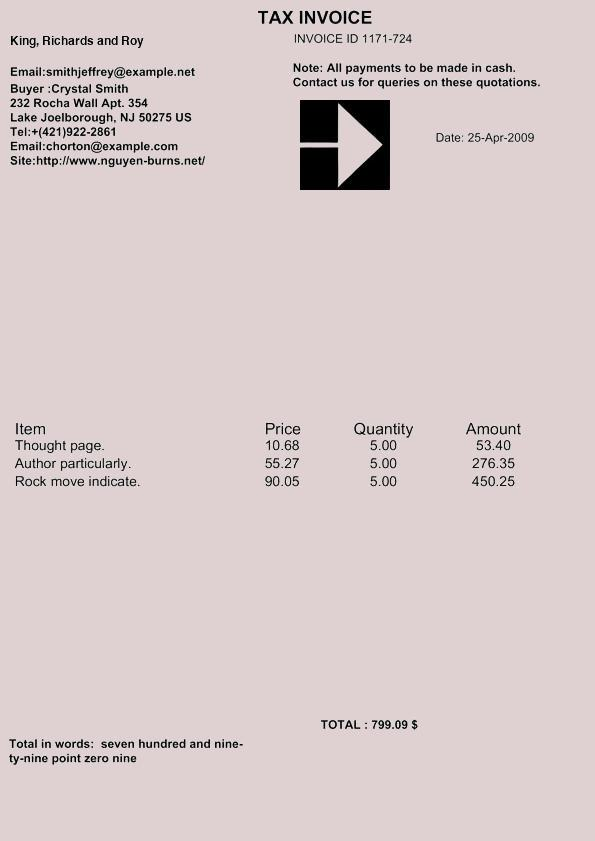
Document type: Invoice